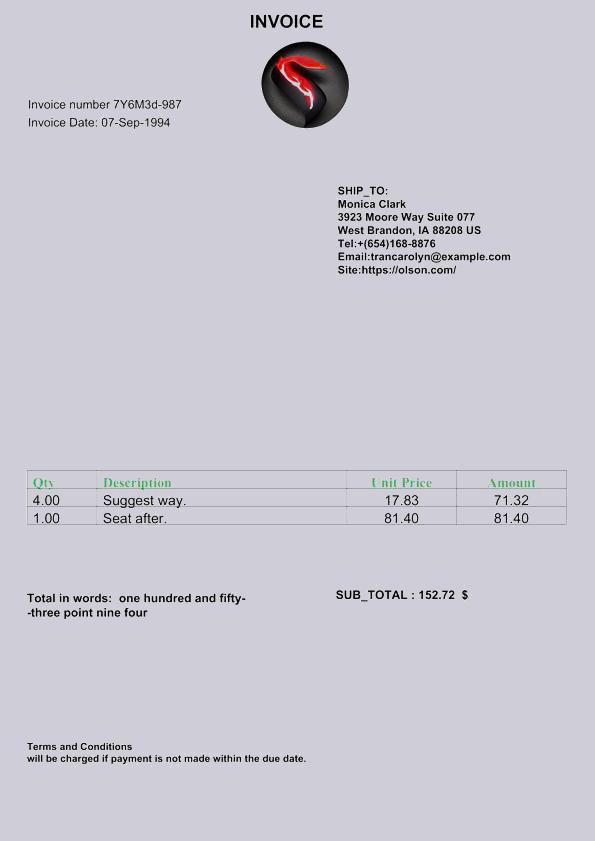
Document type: Invoice